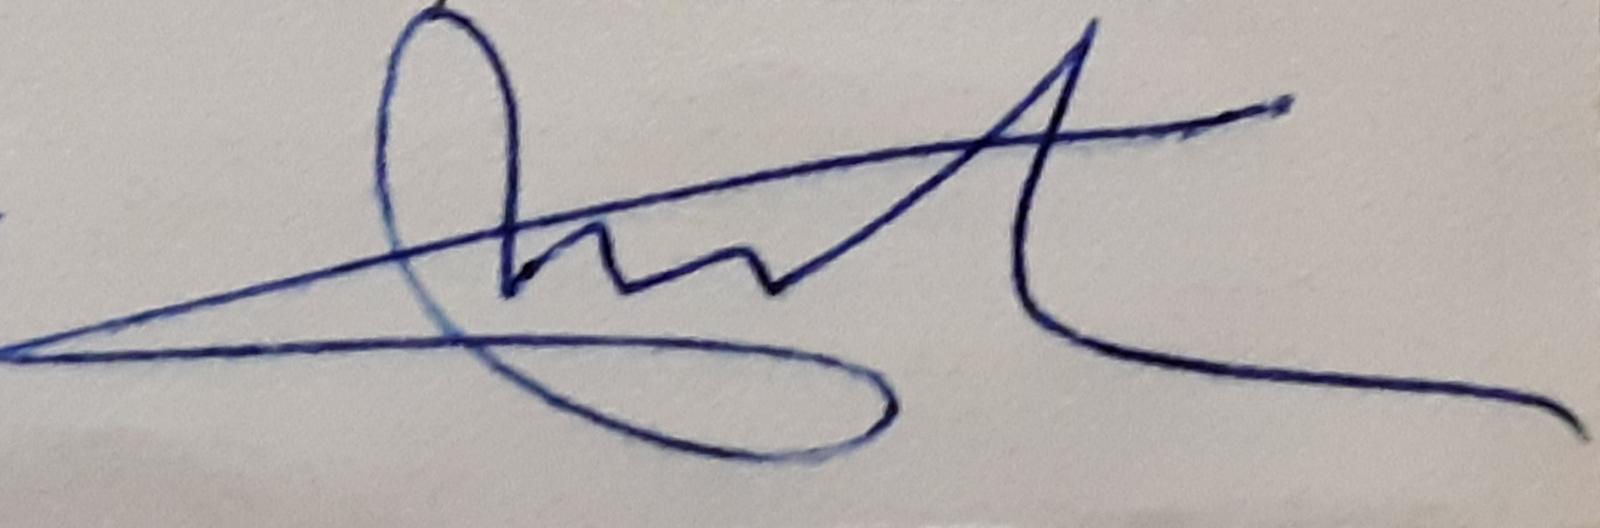
Signature of: césar martín cano